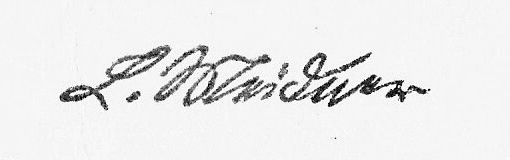
Signature of: ludwig meidner